Question: Which state is mentioned in the document?
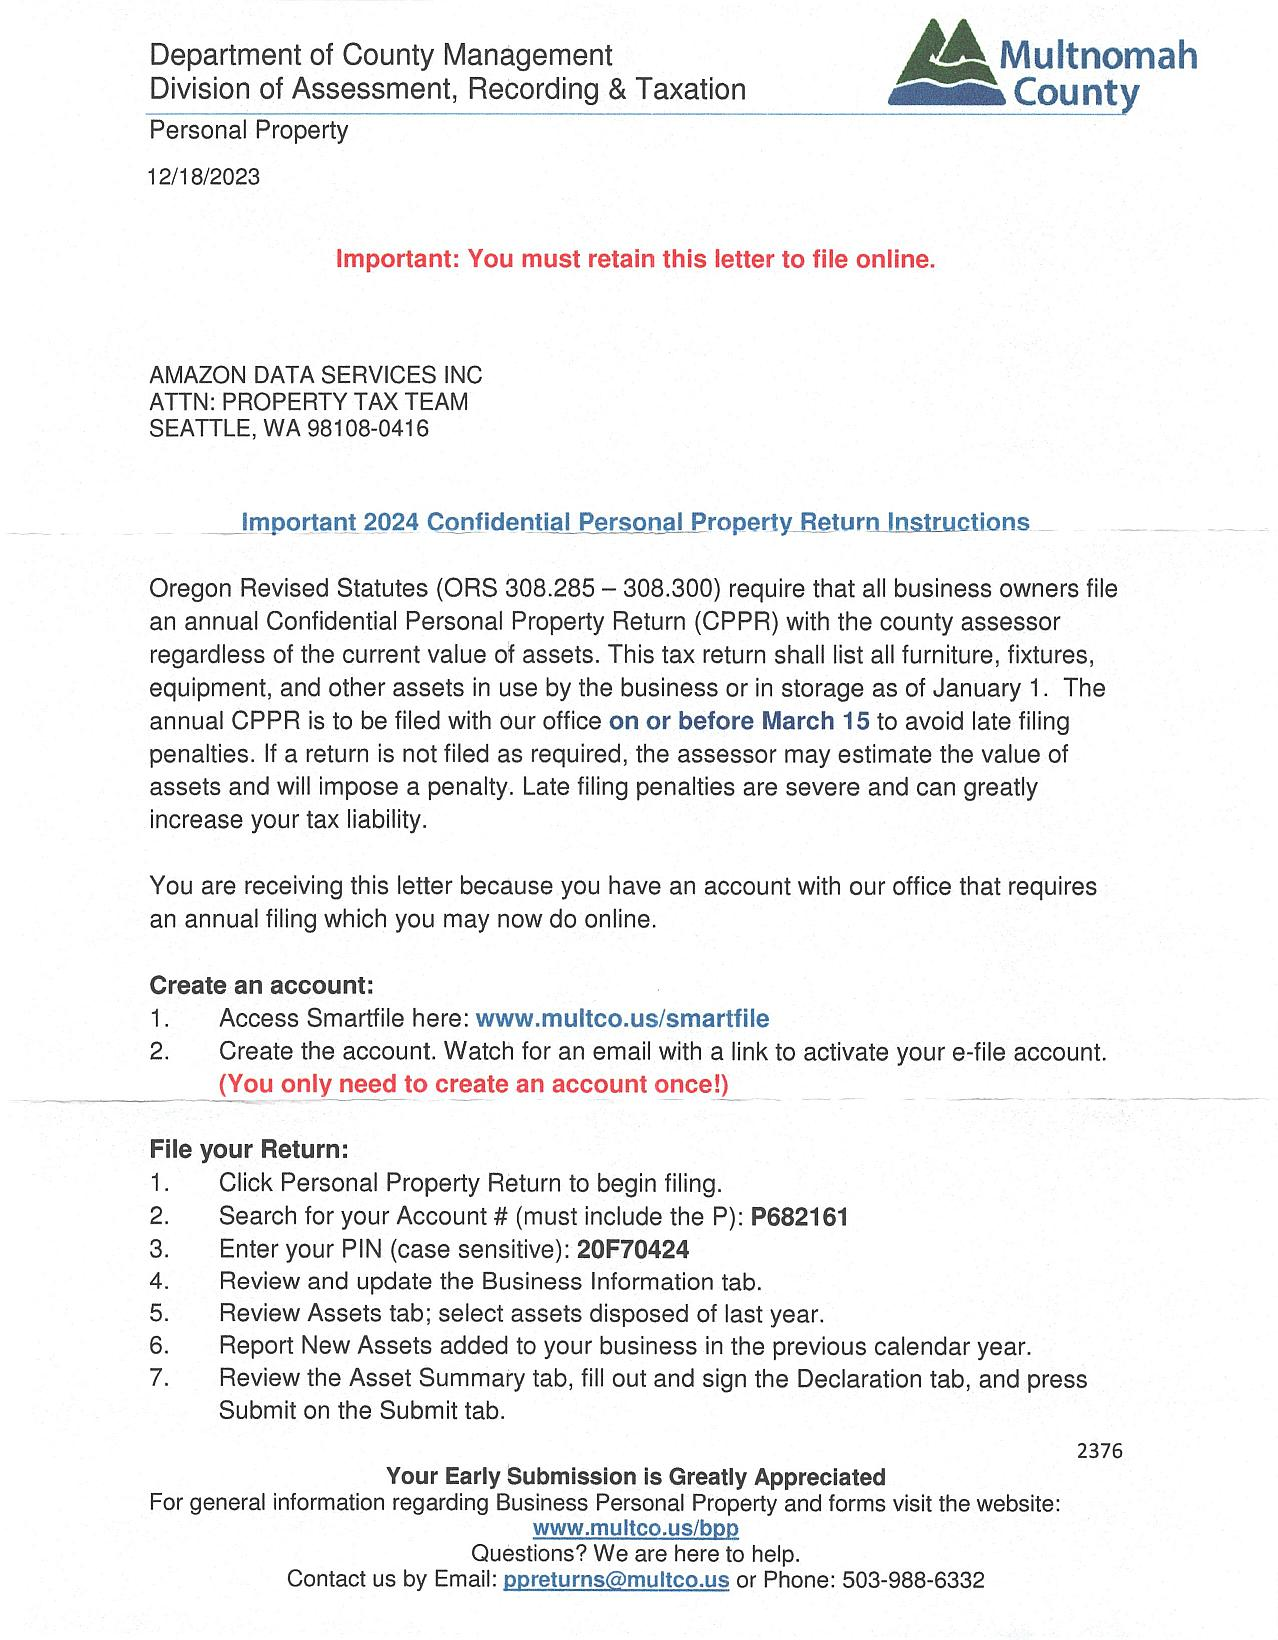
Answer: "Oregon"